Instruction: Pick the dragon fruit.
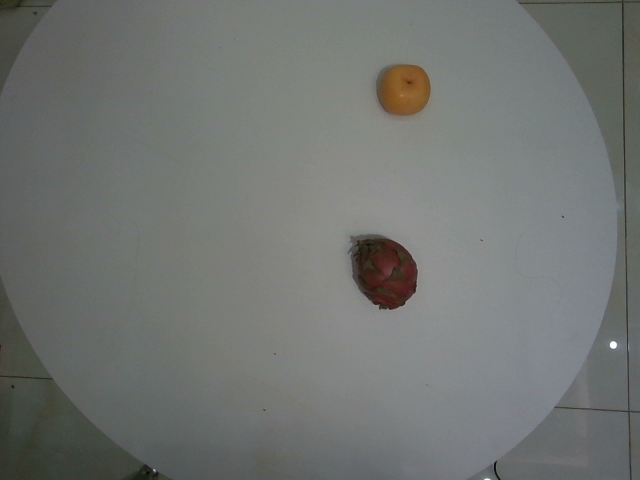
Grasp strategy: vertical